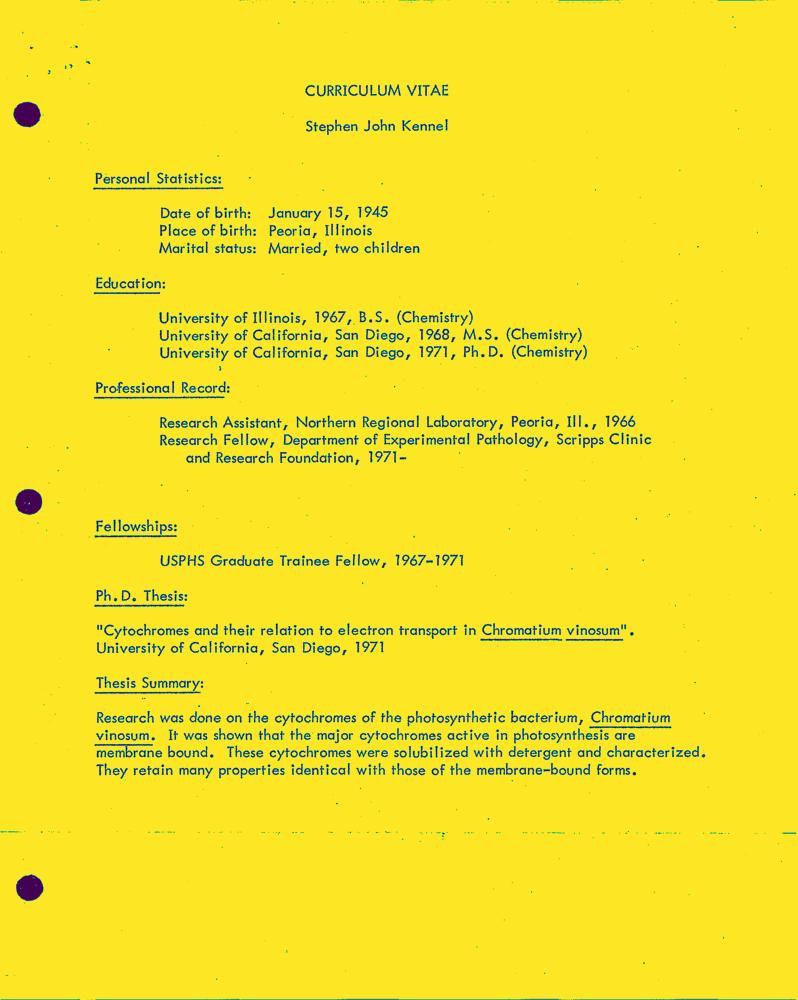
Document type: Resume-Doc